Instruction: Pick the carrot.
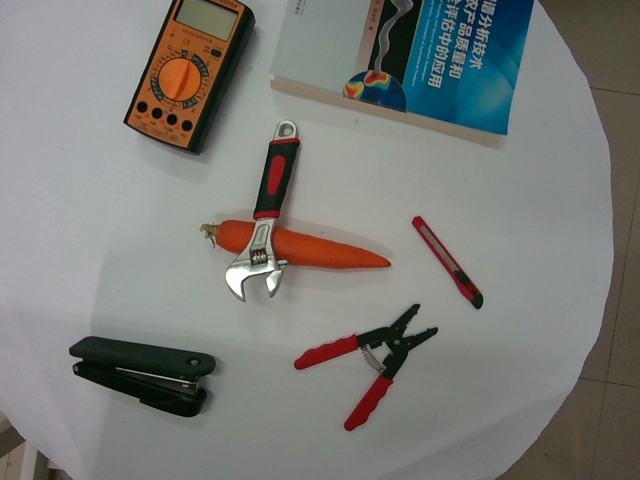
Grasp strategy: vertical